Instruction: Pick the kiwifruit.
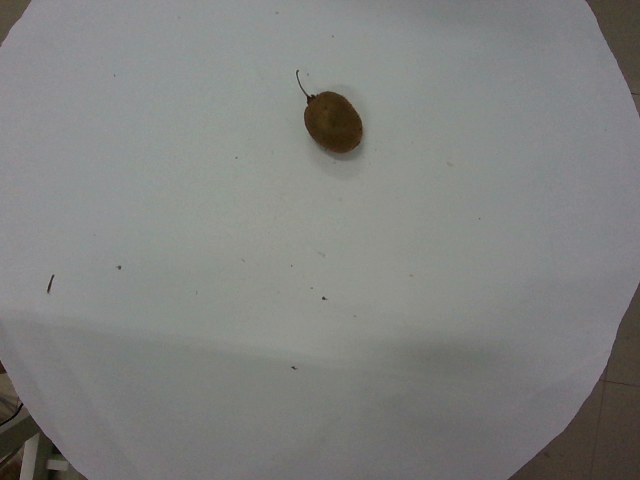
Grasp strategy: vertical